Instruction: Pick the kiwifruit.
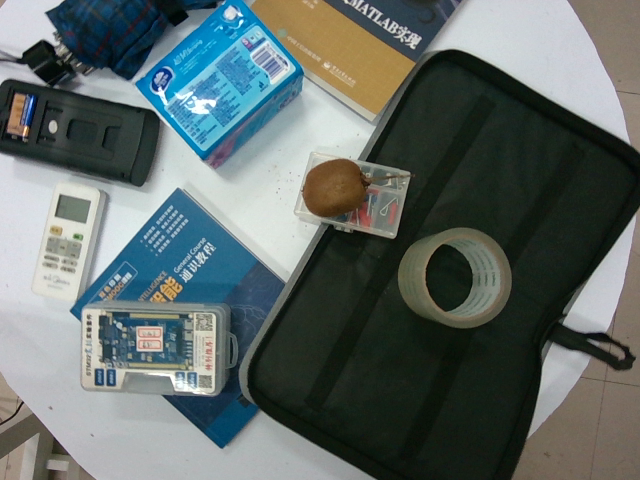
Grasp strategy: vertical